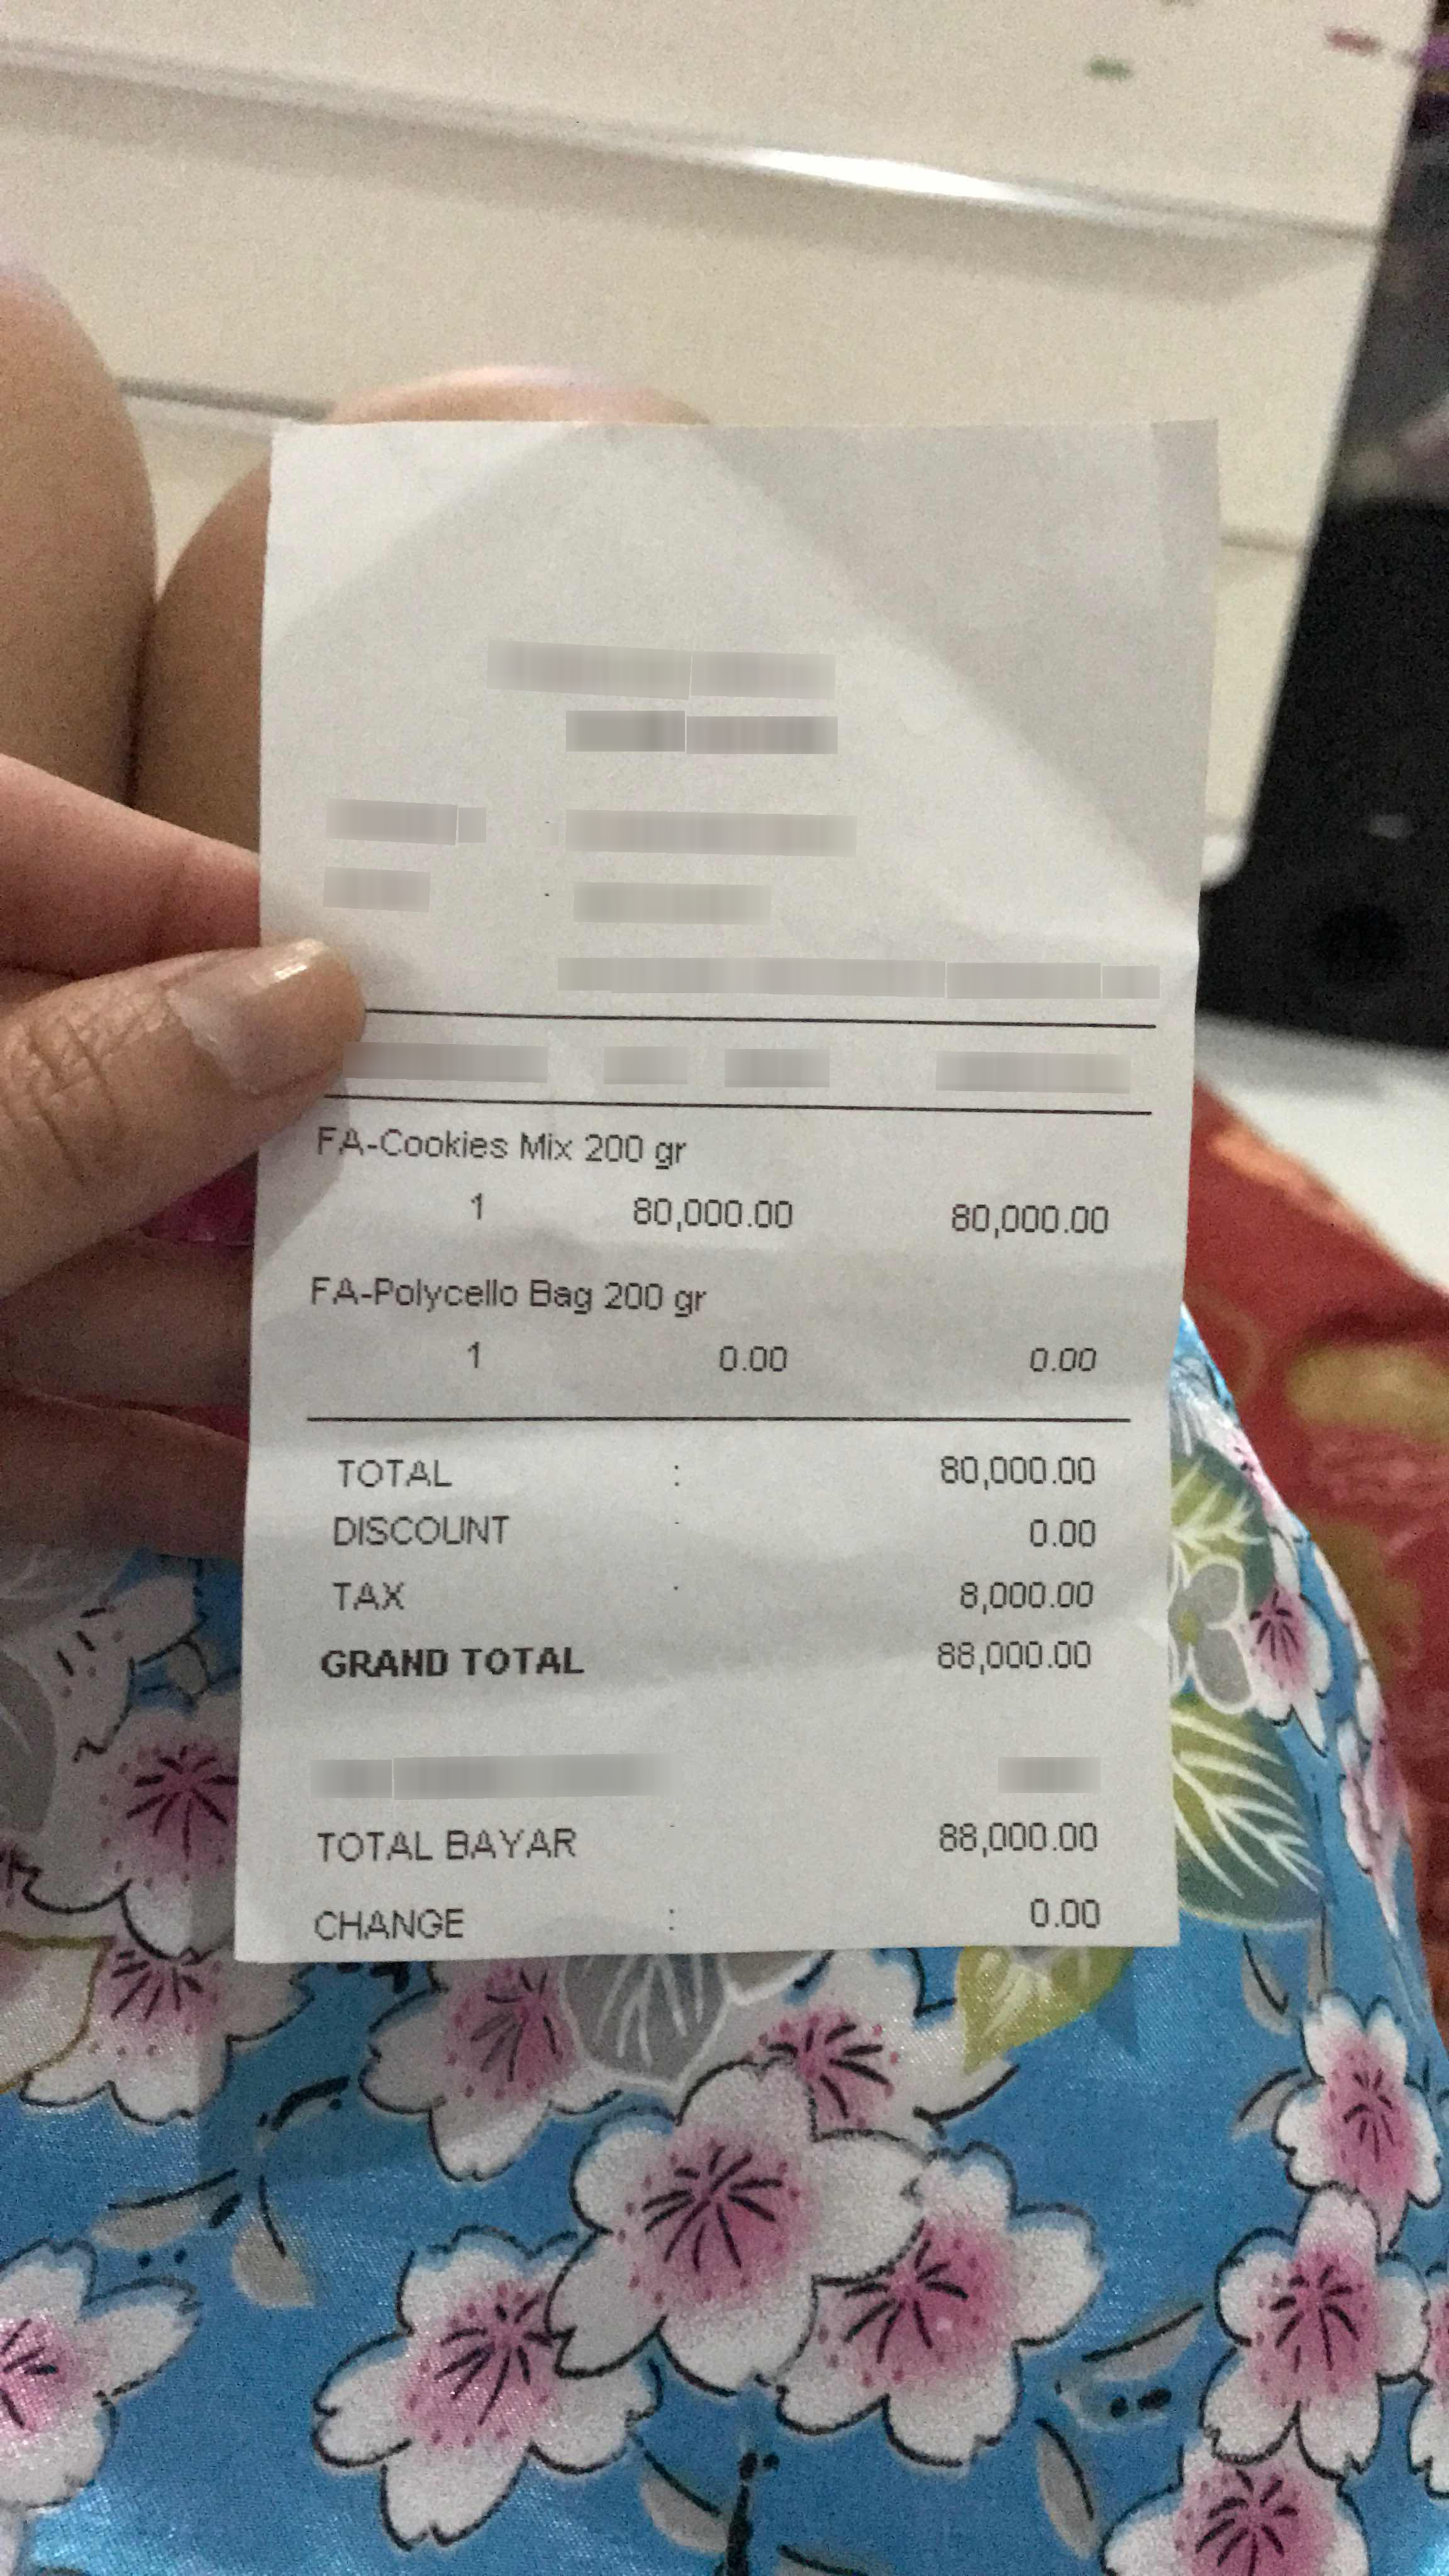
Receipt information:
subtotal: 80,000.00
tax: 8,000.00
total: 88,000.00
line_items: item_name: FA-Cookies Mix 200 gr
item_value: 80,000.00
item_quantity: 1
item_name: FA-Poiycello Bag 200 gr
item_value: 0.00
item_quantity: 1